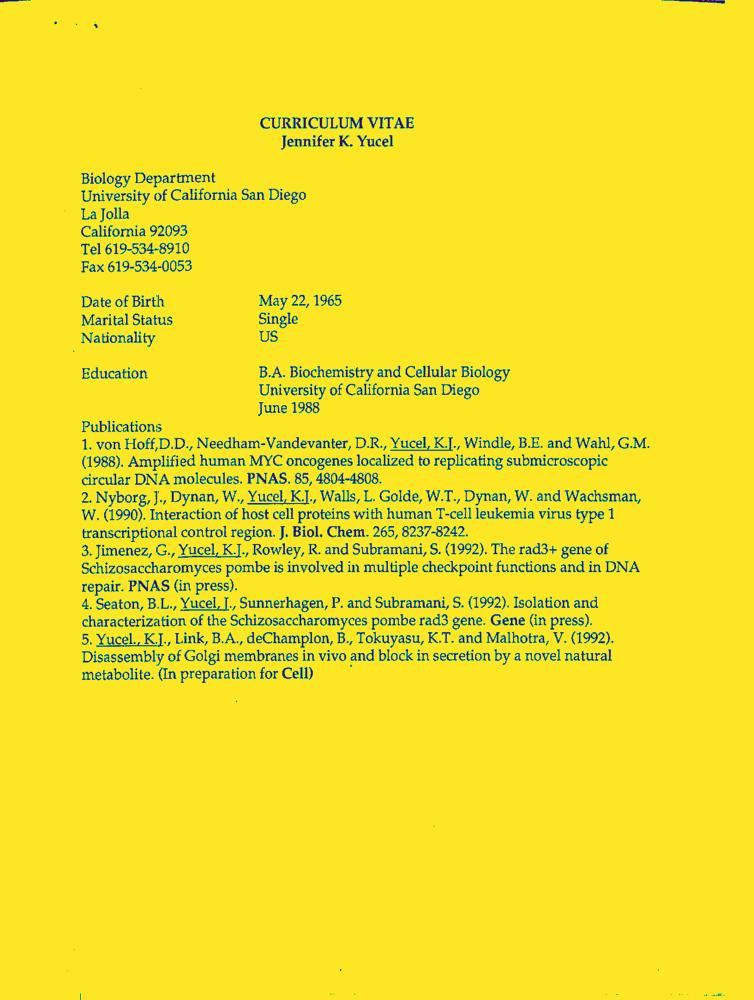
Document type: Resume-Doc